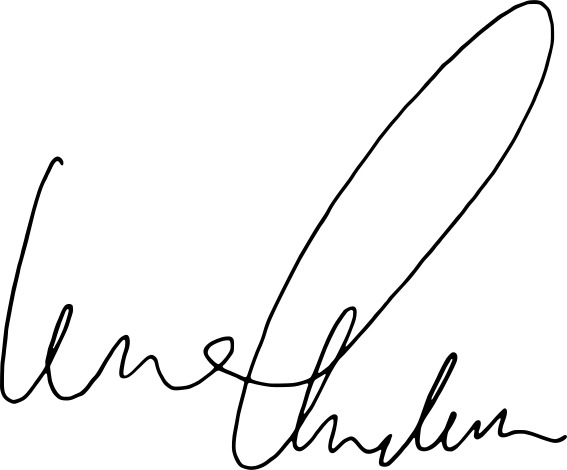
Signature of: lena andersson